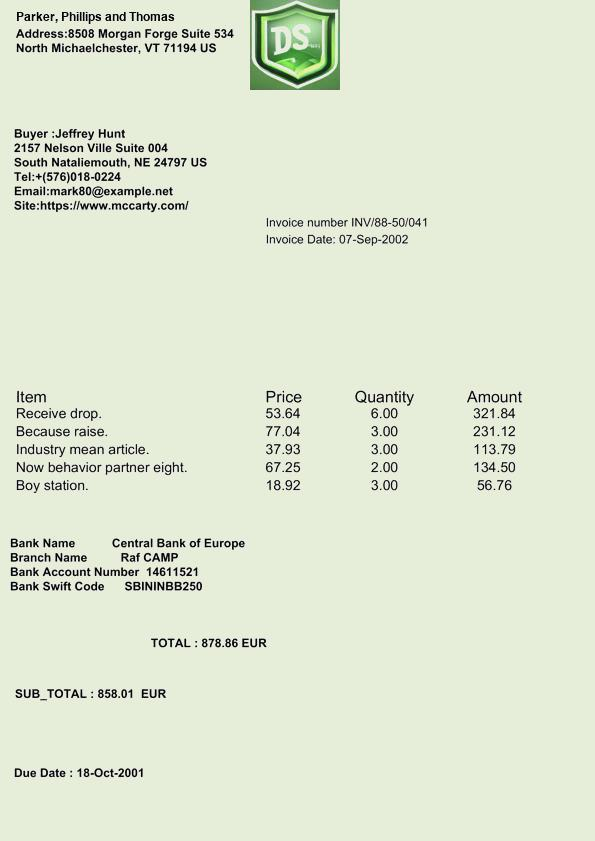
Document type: Invoice